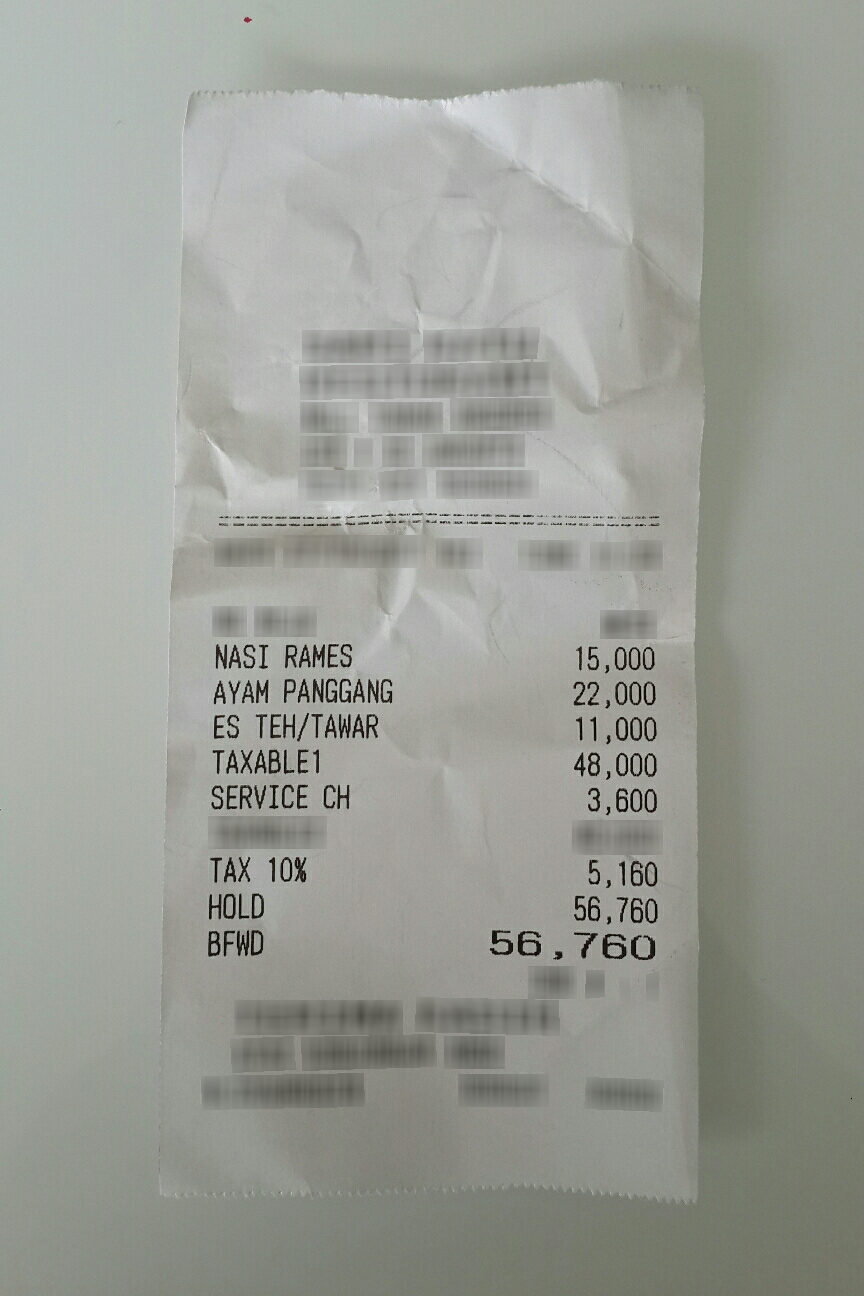
Number of items: 3
Subtotal: 48,000
Service charge: 3,600
Tax: 5,160
Total: 56,760
OCR text regions:
text: HOLD
text: 56,760
text: BFWD
text: 56,760
text: NASI
text: RAMES
text: 15,000
text: AYAM
text: PANGGANG
text: 22,000
text: ES
text: TEH/TAWAR
text: 11,000
text: TAXABLE1
text: 48,000
text: SERVICE
text: CH
text: 3,600
text: TAX
text: 10%
text: 5,160